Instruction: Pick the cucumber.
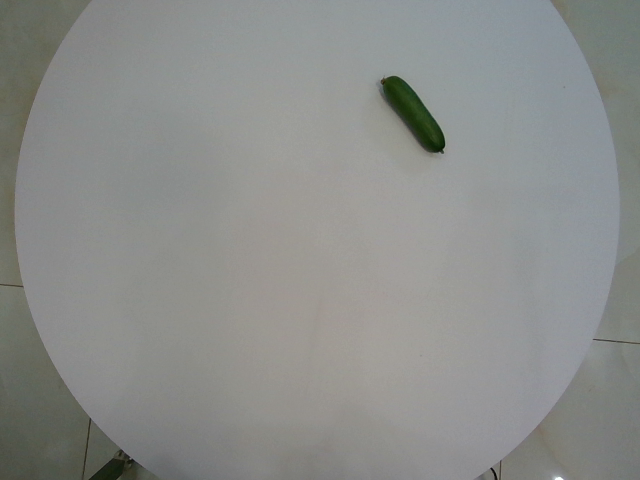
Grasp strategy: vertical